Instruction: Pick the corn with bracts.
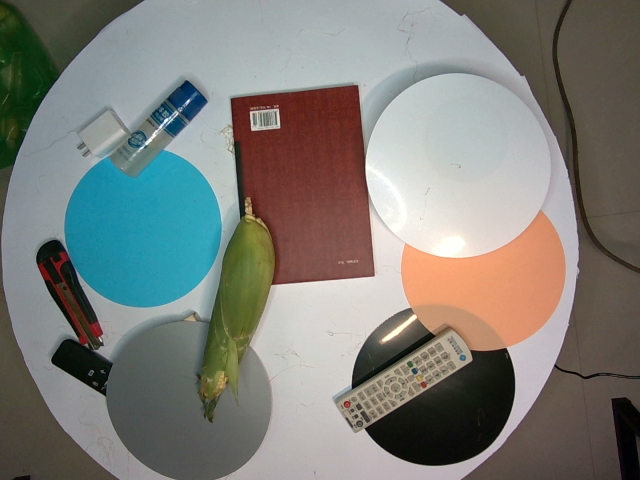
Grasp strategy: vertical